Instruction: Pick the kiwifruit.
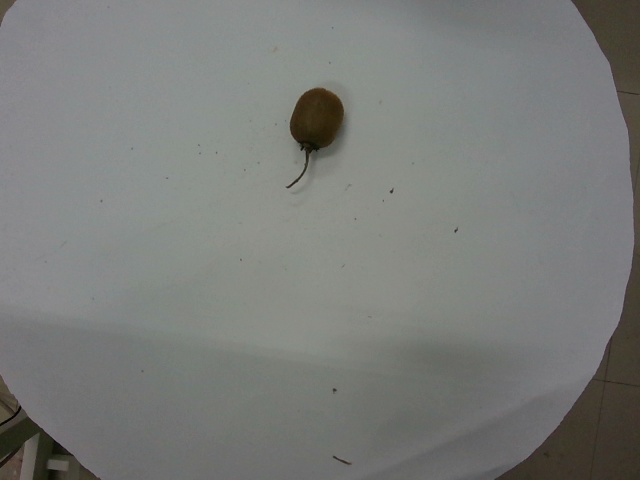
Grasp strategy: vertical